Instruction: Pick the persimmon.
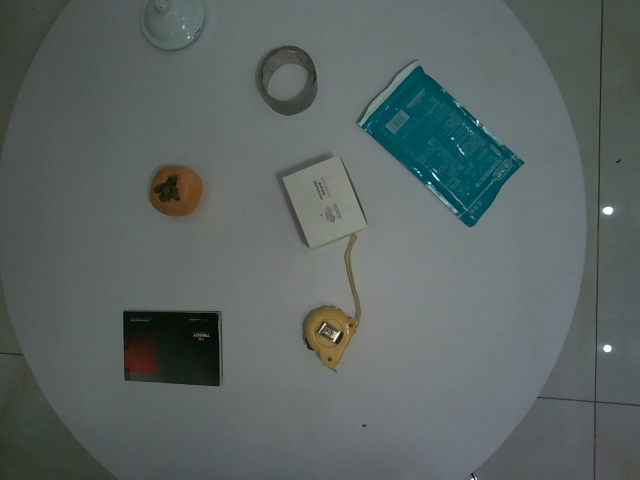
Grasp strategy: vertical